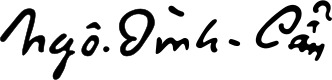
Signature of: ngô đình cẩn